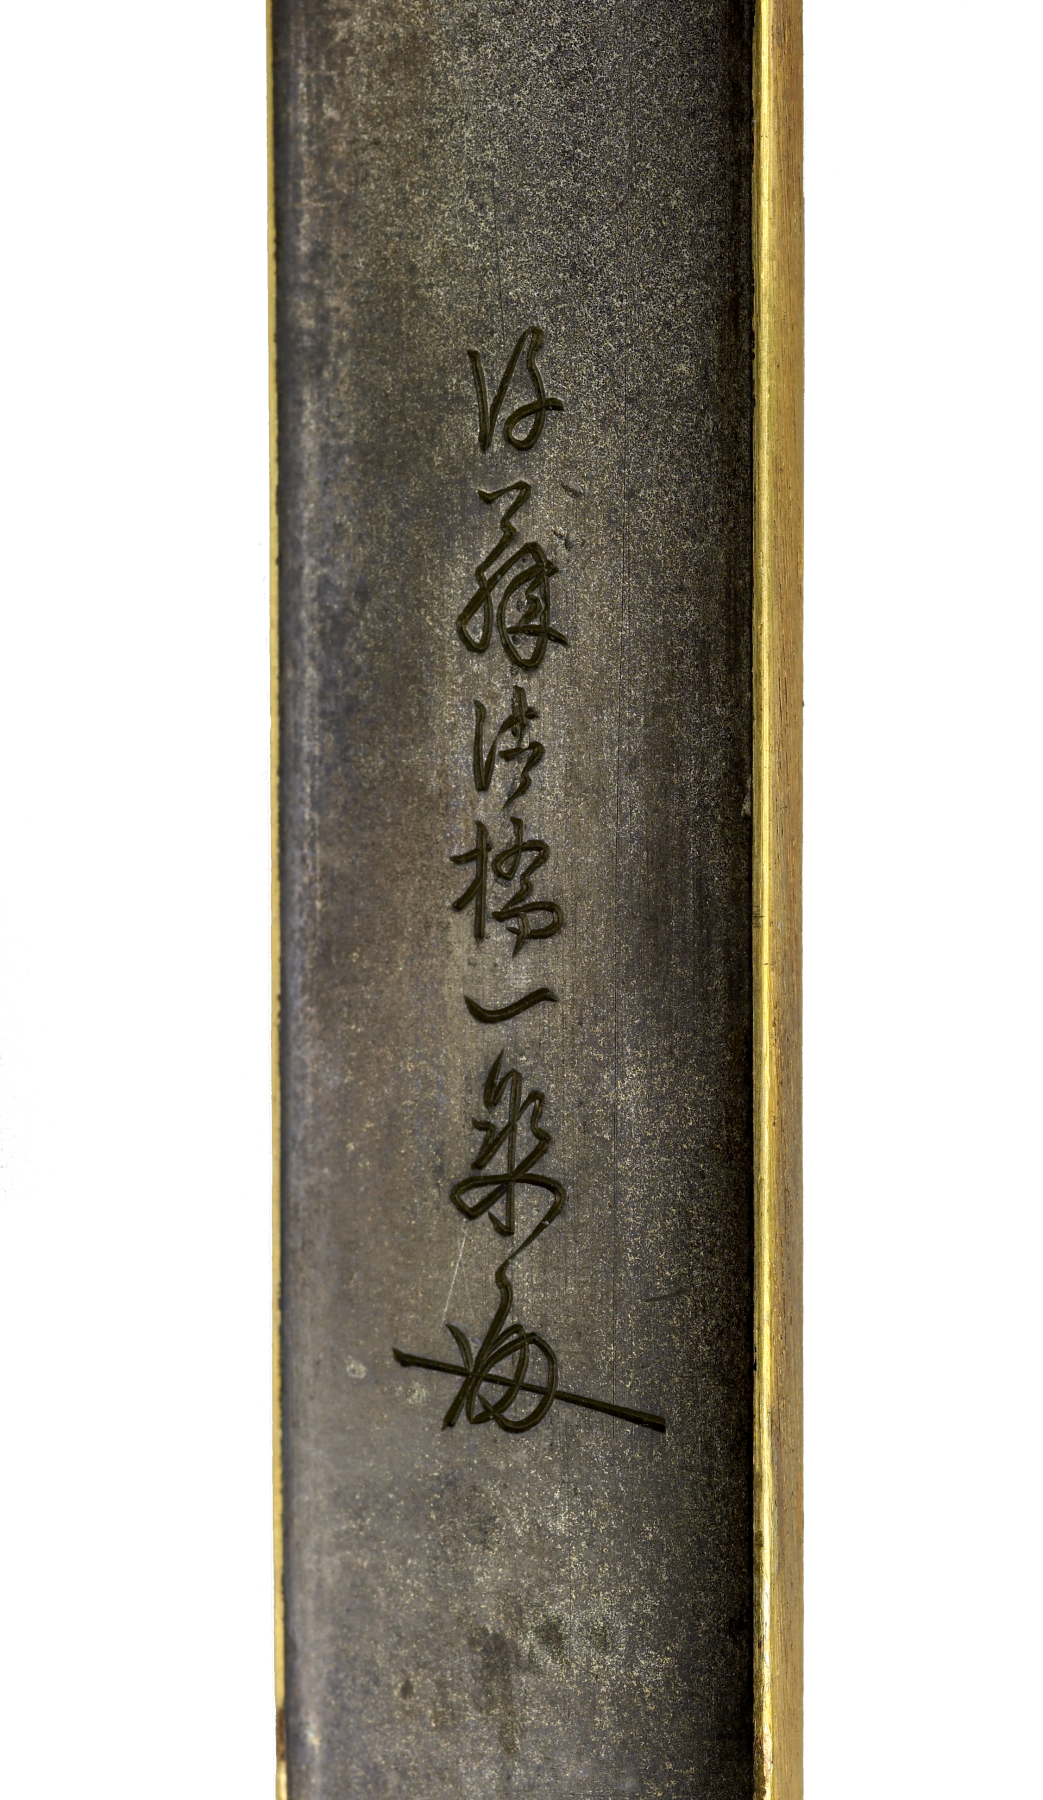
Signature of: gotō ichijō